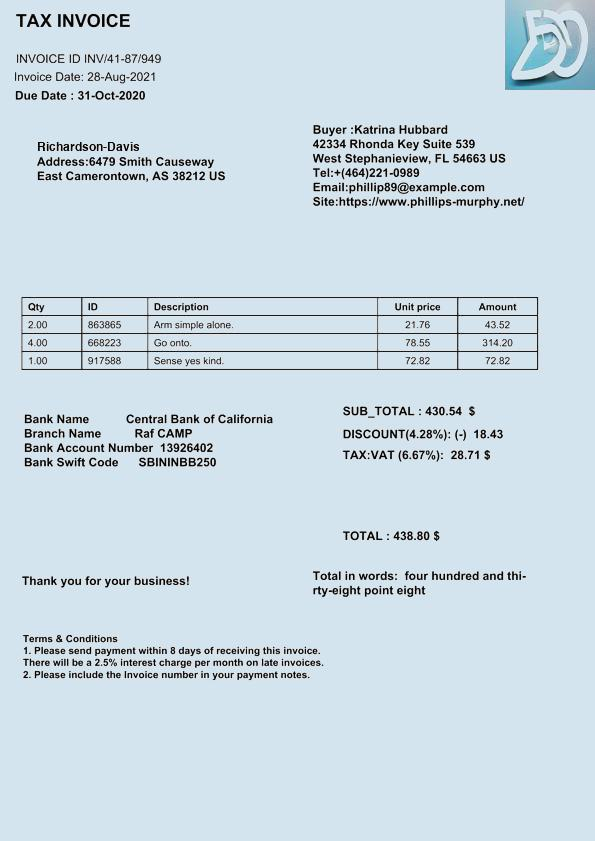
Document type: Invoice